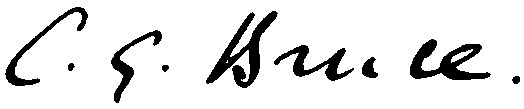
Signature of: charles granville bruce